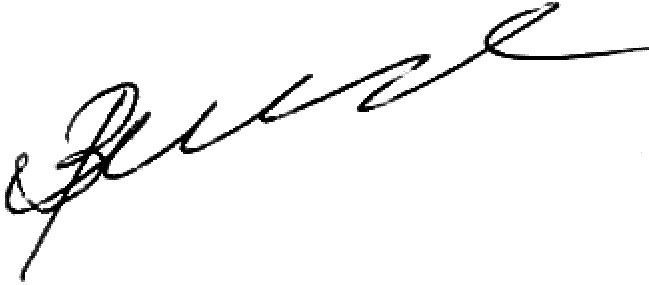
Signature of: valerii moshenskyi